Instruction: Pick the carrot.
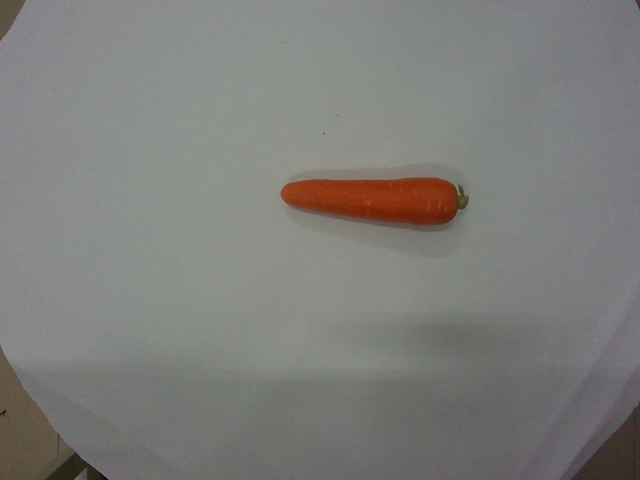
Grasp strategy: vertical